Question: What is the mailing or notice date provided in the document?
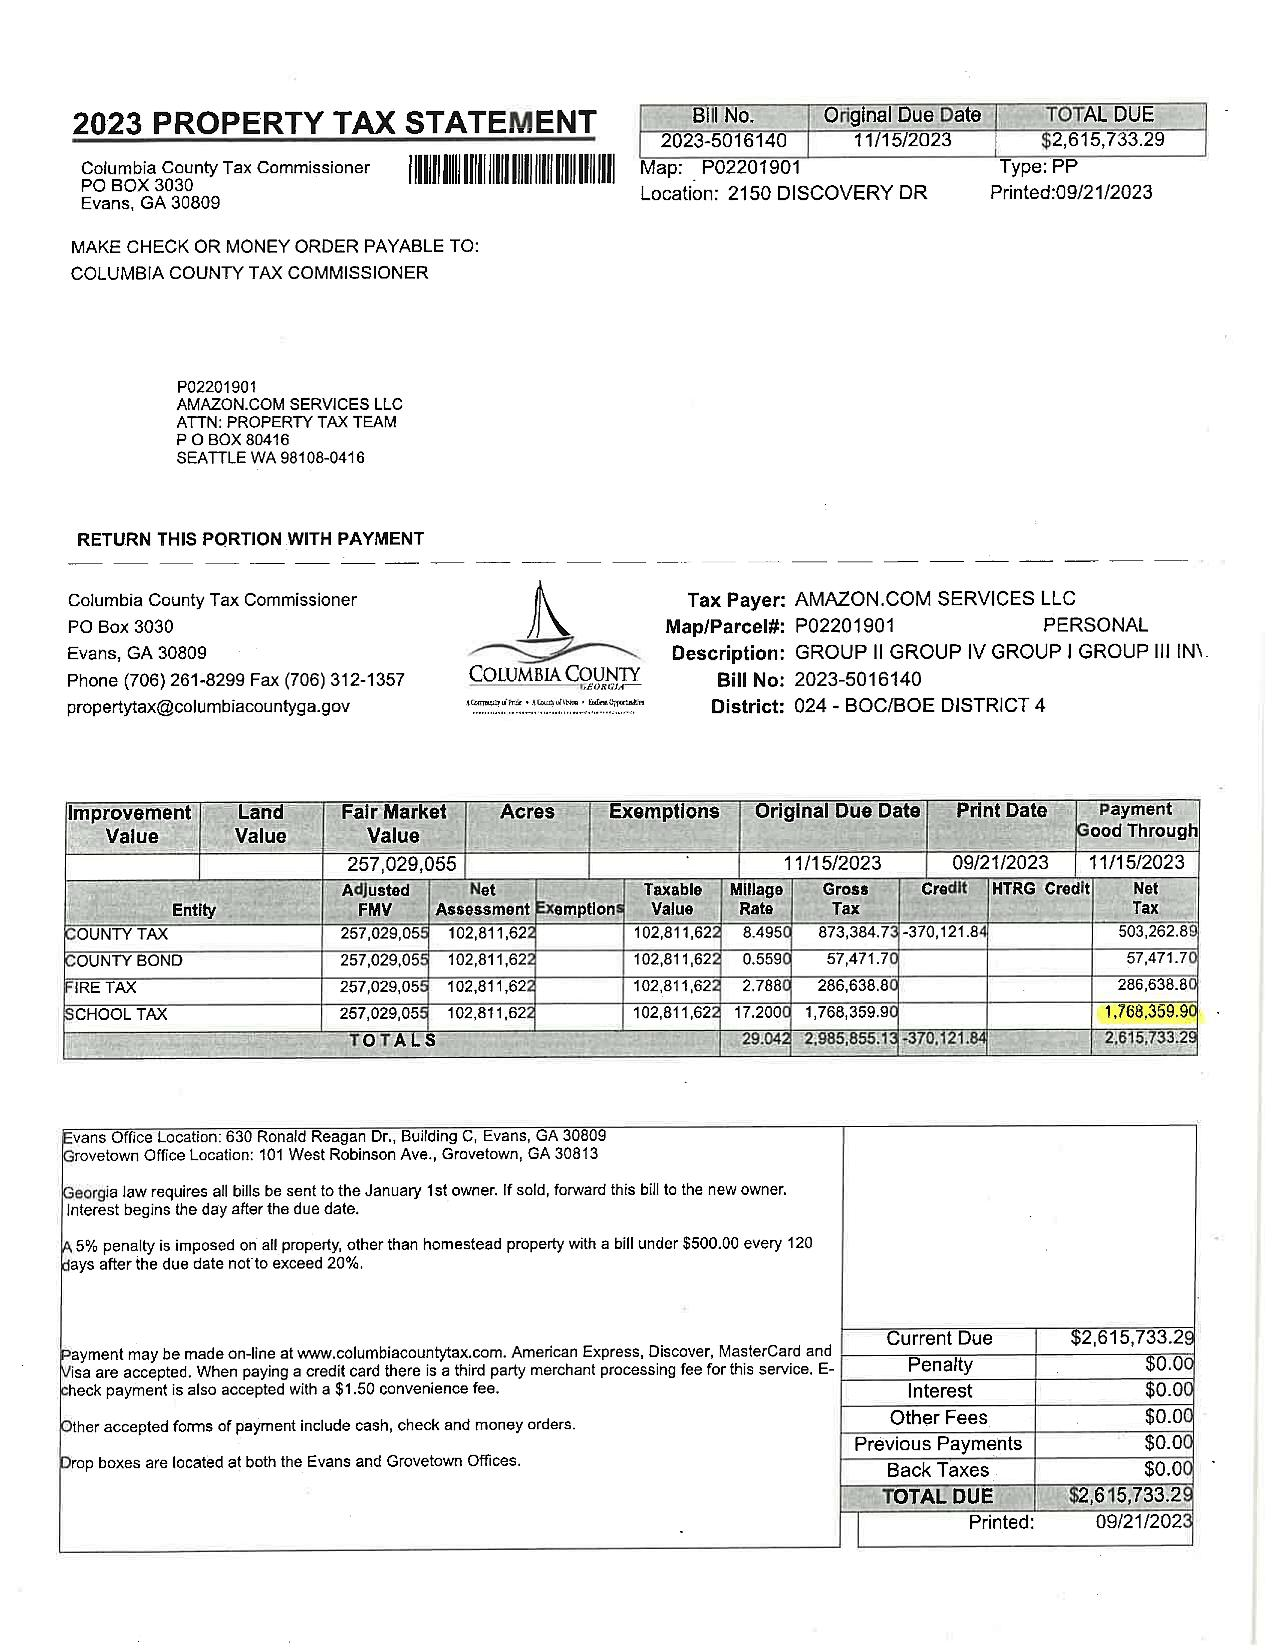
Answer: "9/21/23"